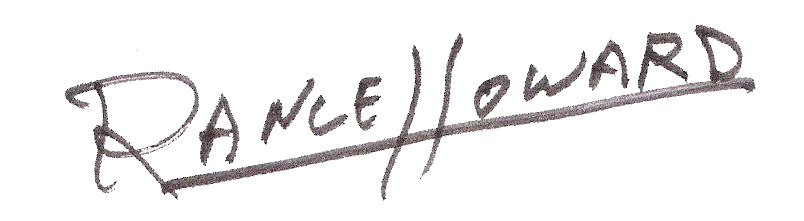
Signature of: rance howard